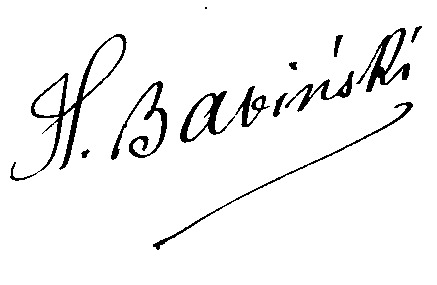
Signature of: henri babinski